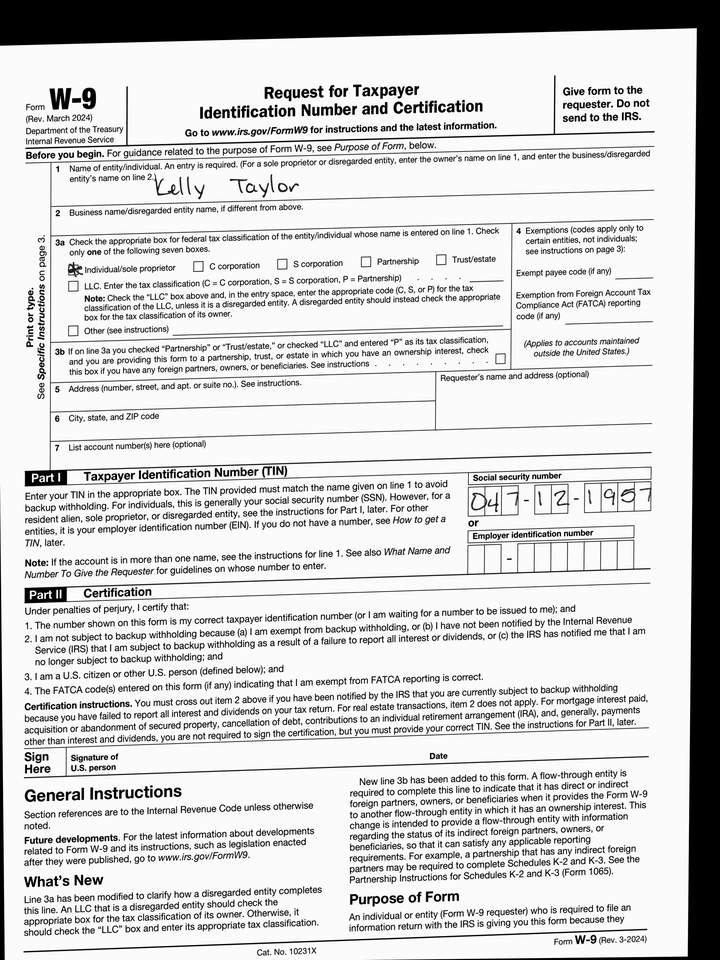
cbx: yes
ssn: 047121957
enm: Kelly Taylor